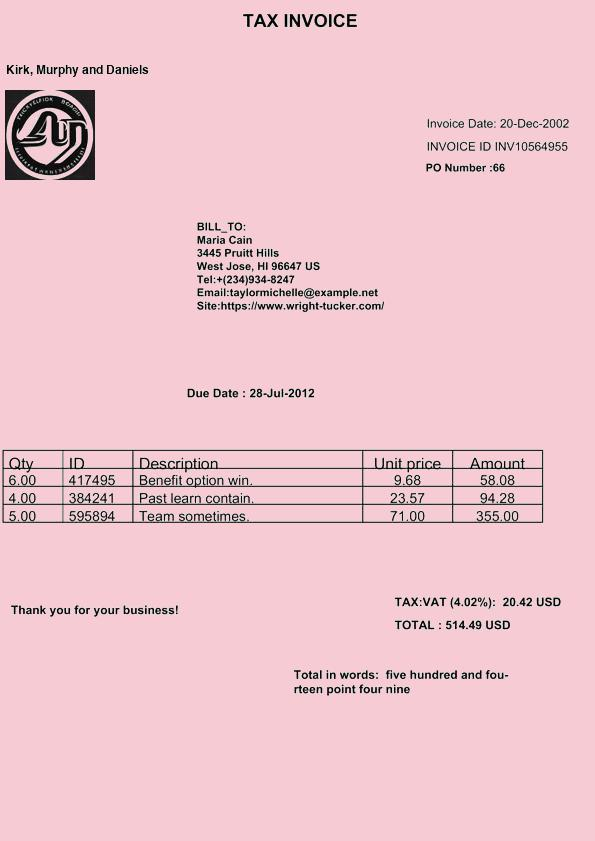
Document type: Invoice